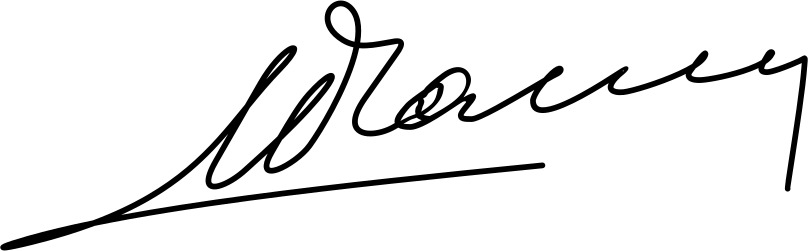
Signature of: kristaq rama